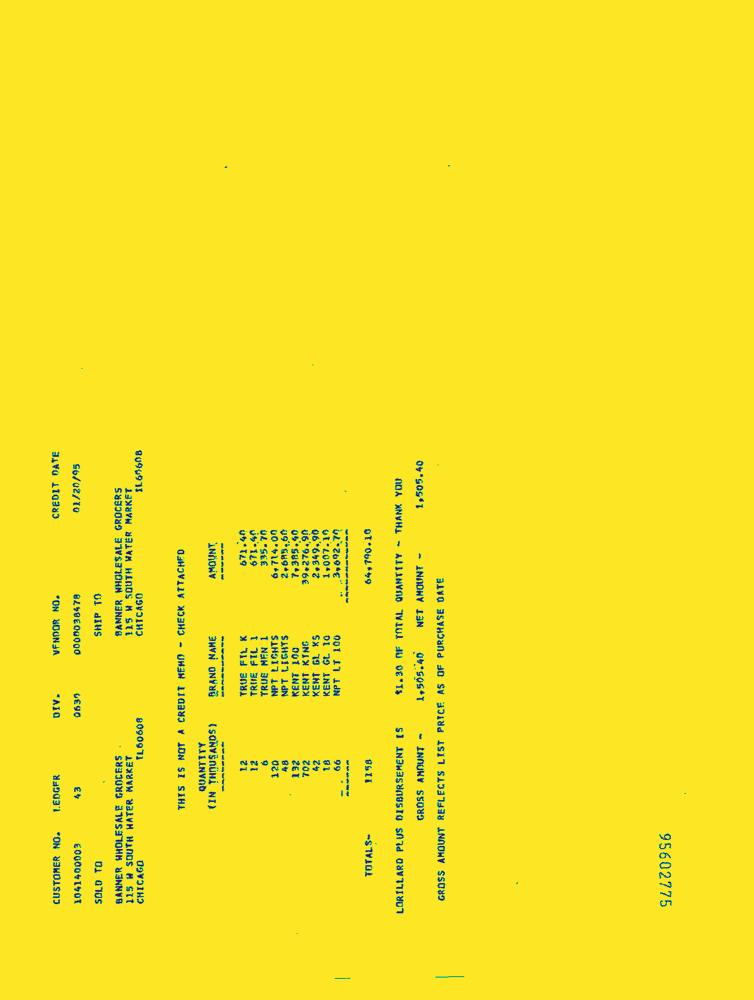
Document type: Invoice-Doc